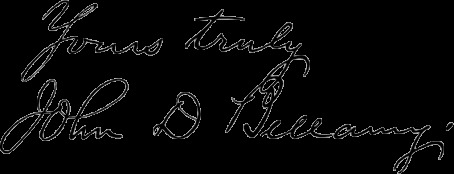
Signature of: john dillard bellamy